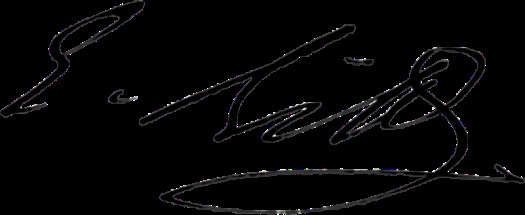
Signature of: eugène ritt